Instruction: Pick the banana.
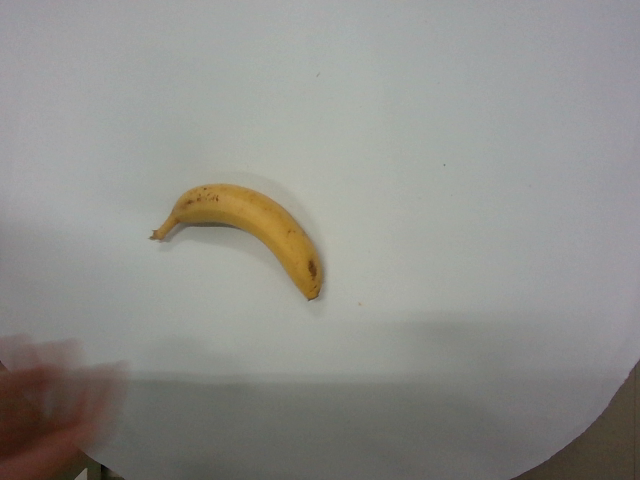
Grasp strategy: vertical